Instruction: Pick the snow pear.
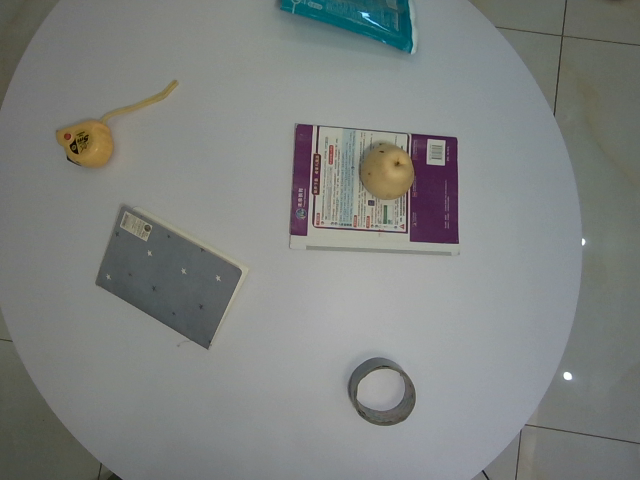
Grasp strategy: vertical